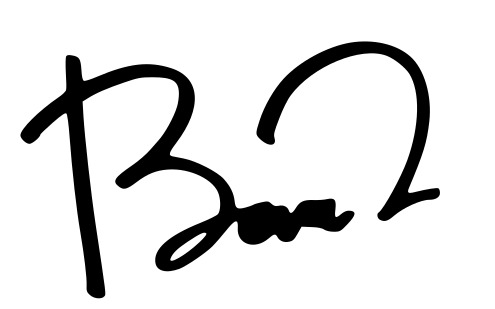
Signature of: beomgyu